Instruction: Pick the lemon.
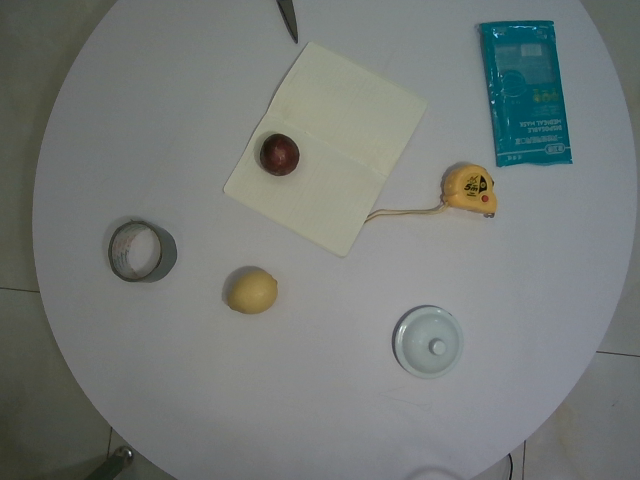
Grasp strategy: vertical